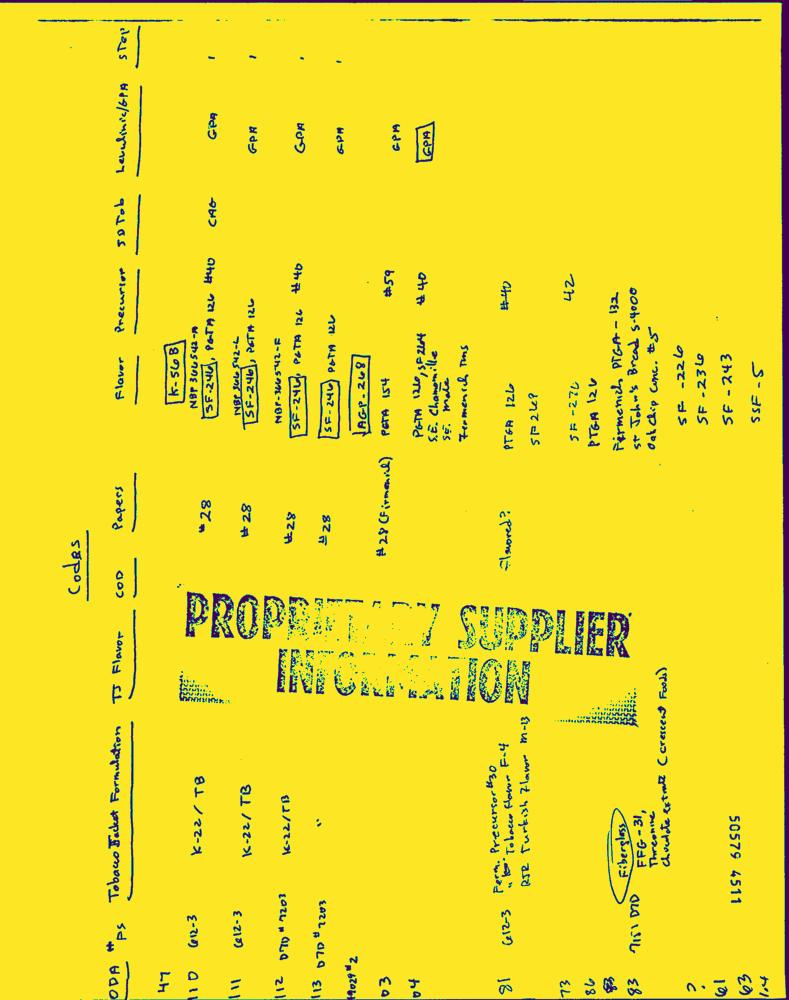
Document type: Hand-Written